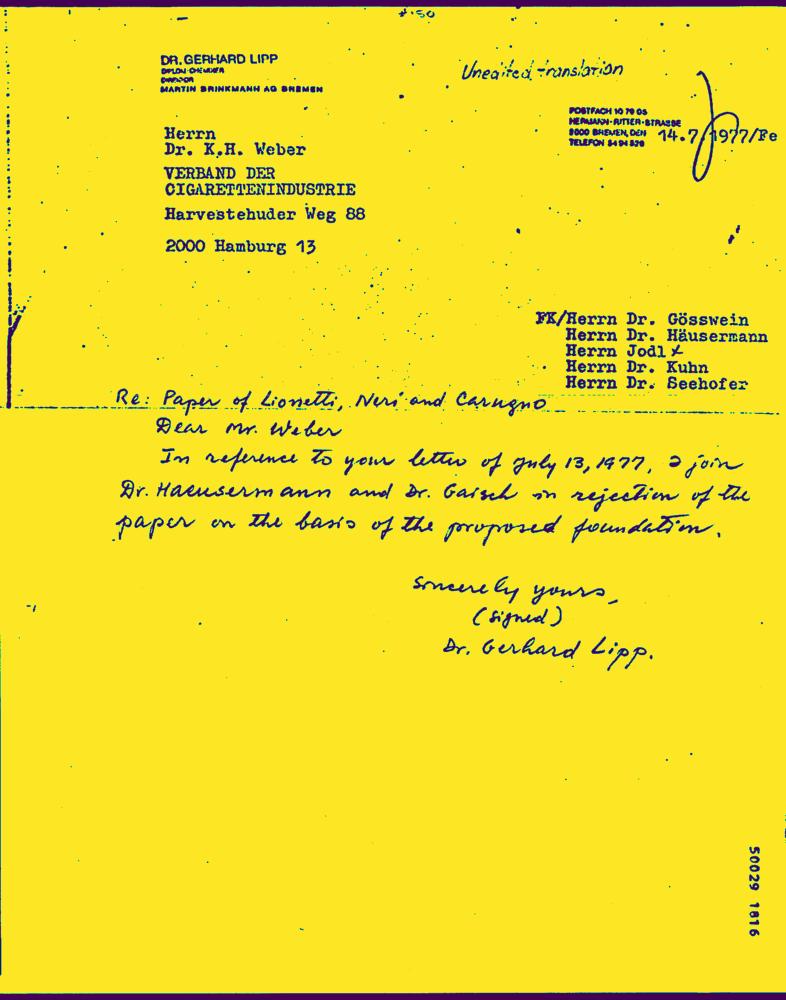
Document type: Hand-Written